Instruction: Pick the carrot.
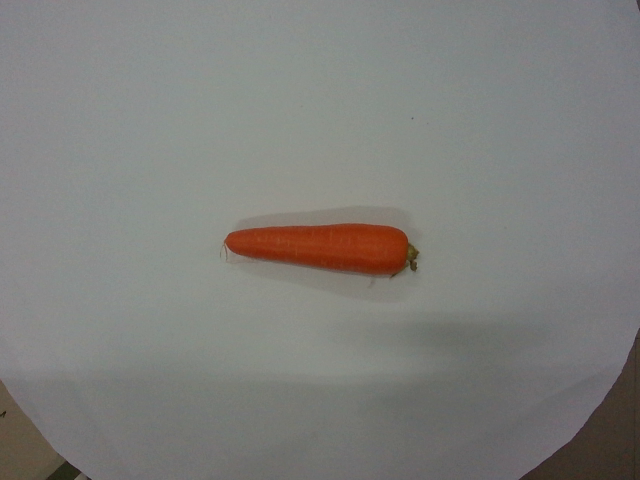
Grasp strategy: vertical